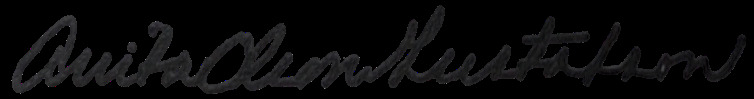
Signature of: anita gustafson